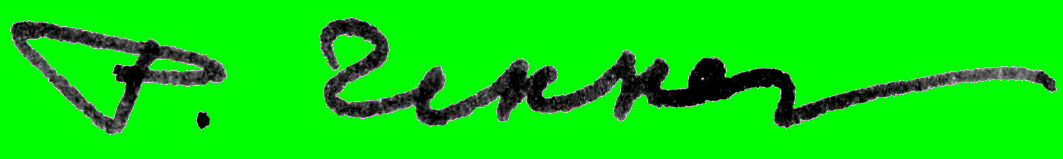
Signature of: roman hecker